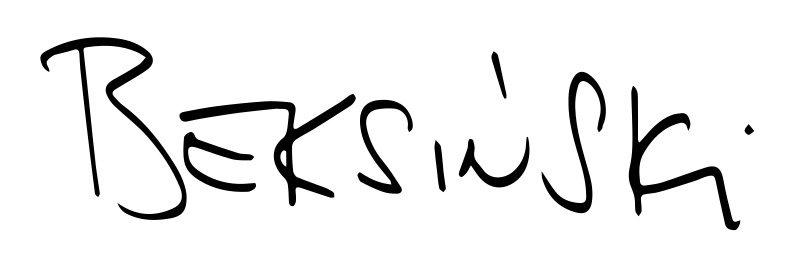
Signature of: zdzisław beksiński